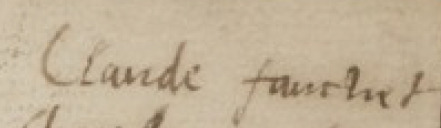
Signature of: claude fauchet